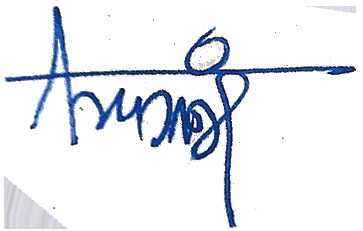
Signature of: arun mantri